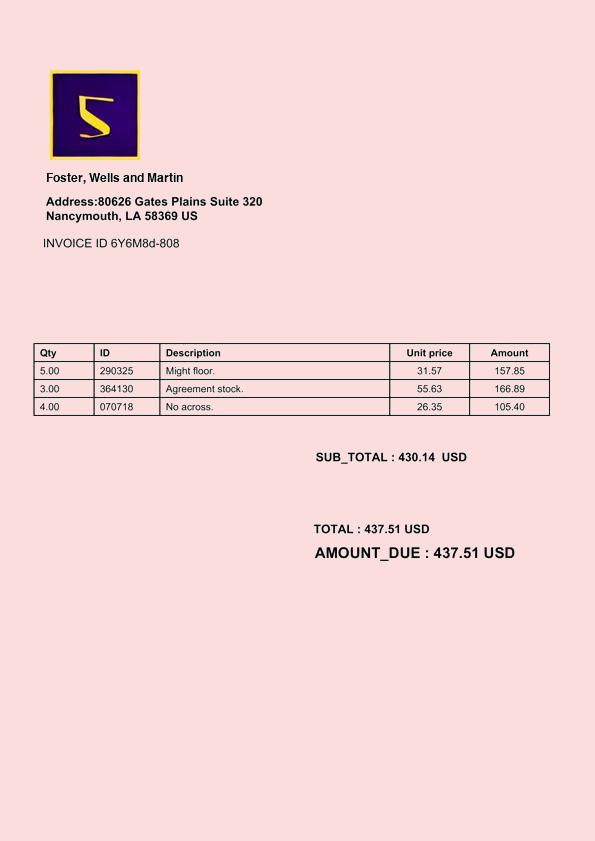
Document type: Invoice